Question: Which state is mentioned in the document?
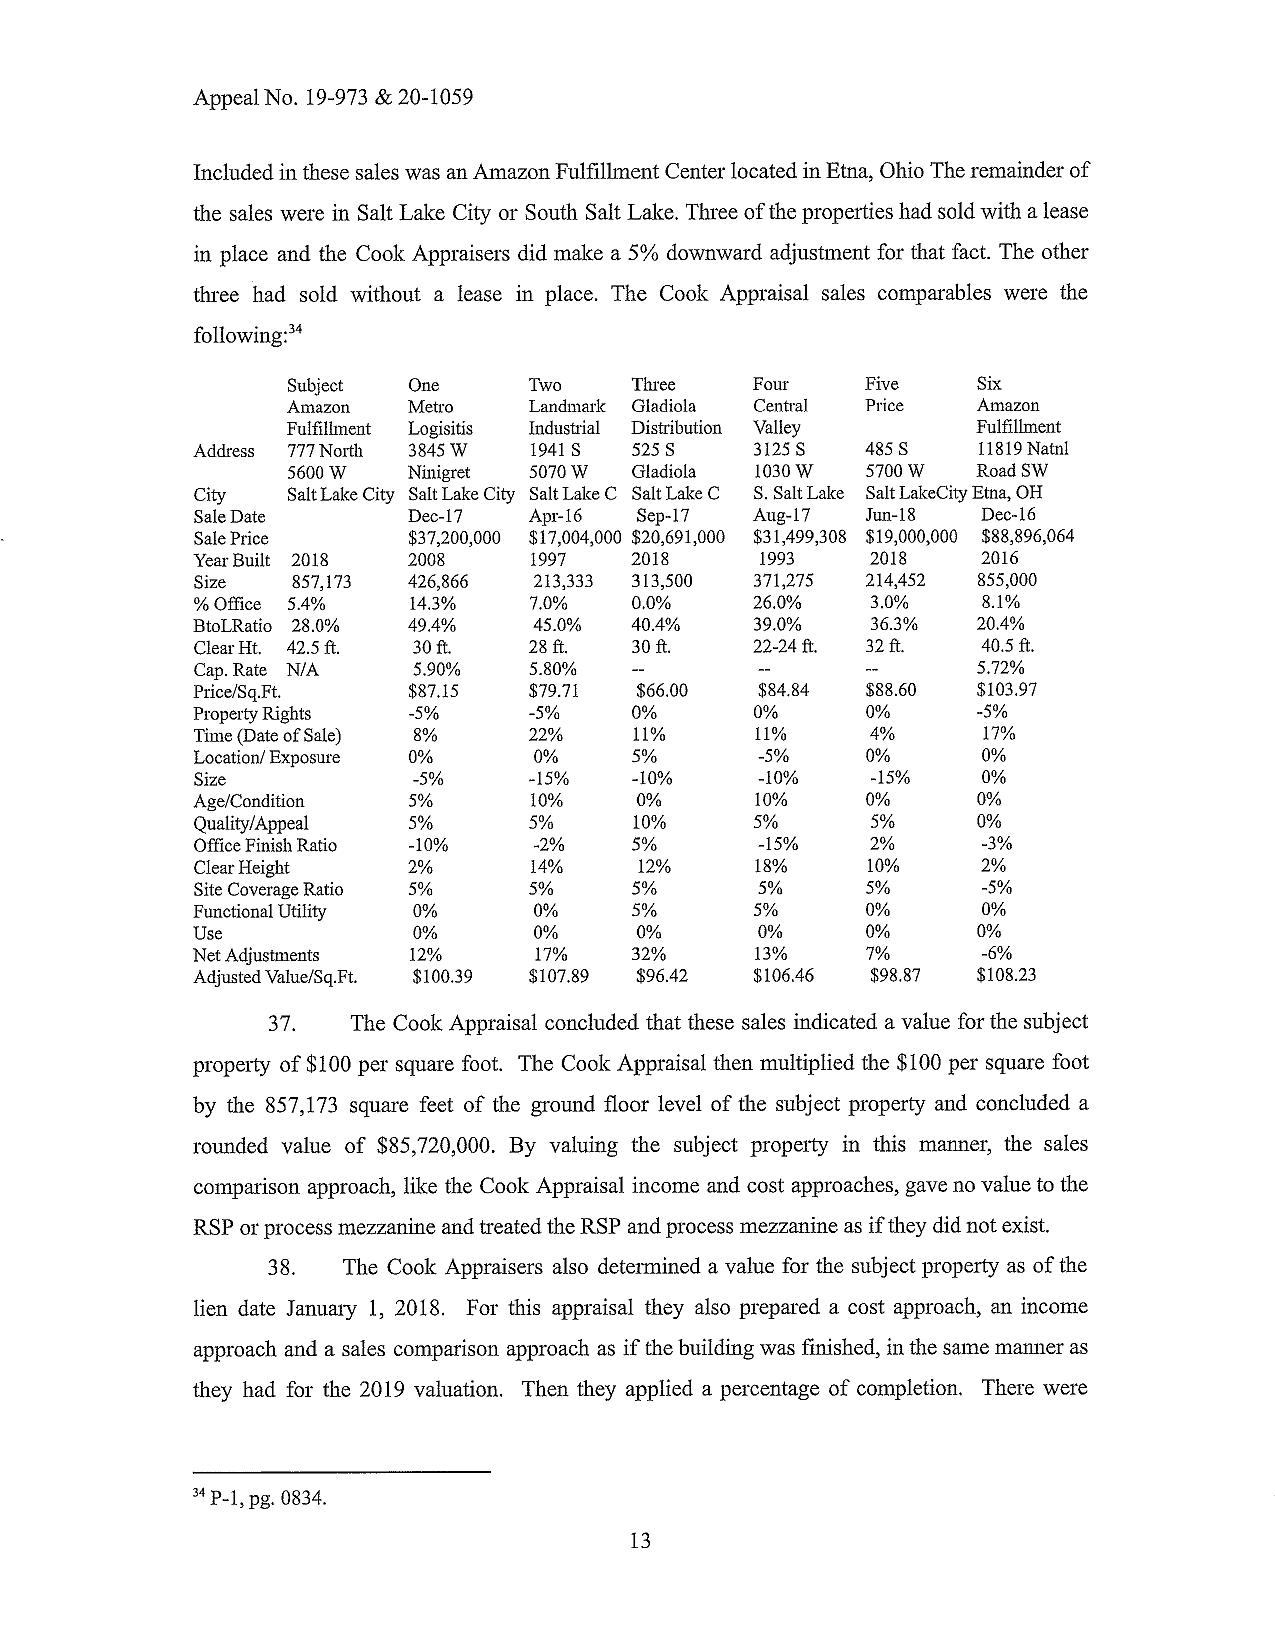
Answer: "Ohio"